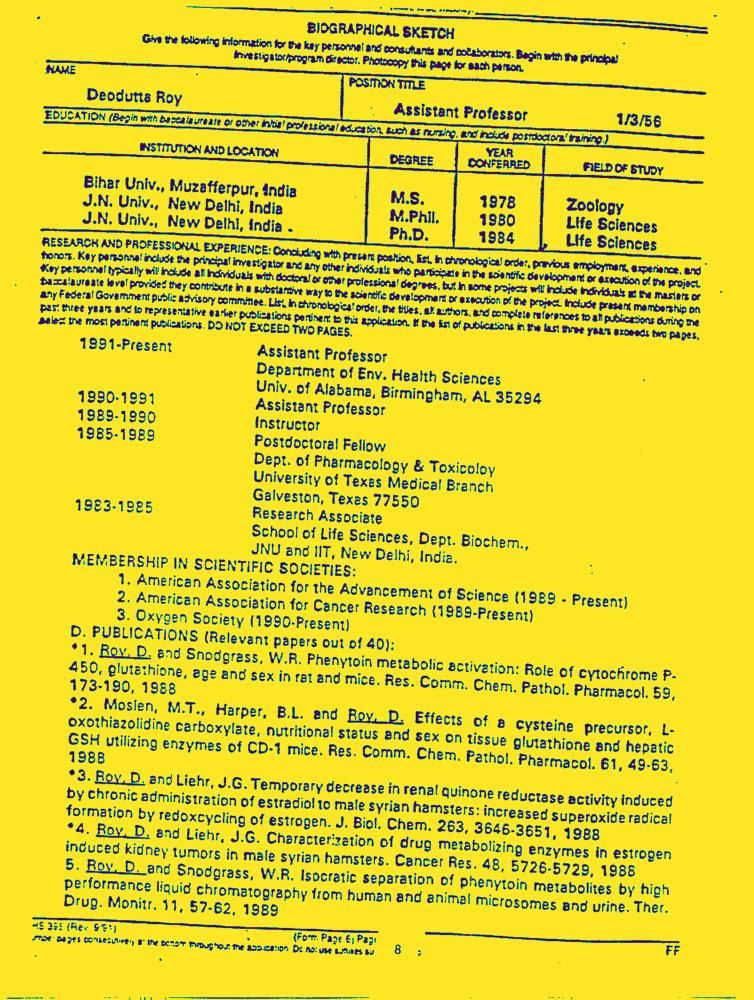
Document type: Resume-Doc